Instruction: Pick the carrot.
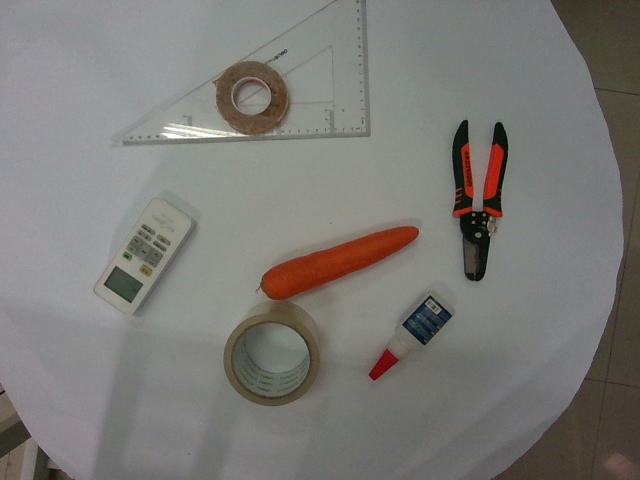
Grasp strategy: vertical